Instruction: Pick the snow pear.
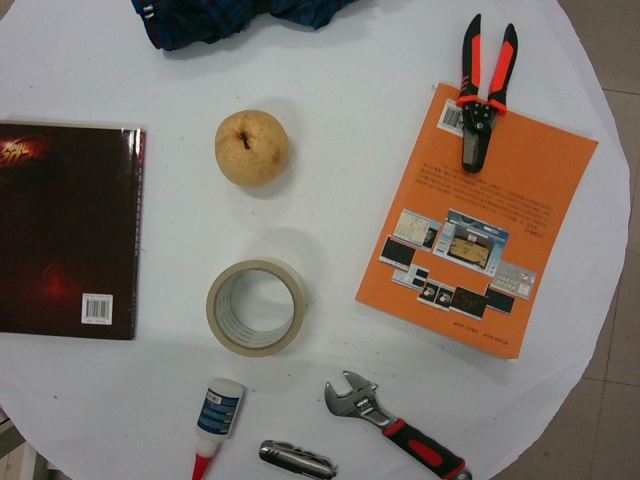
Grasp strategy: vertical